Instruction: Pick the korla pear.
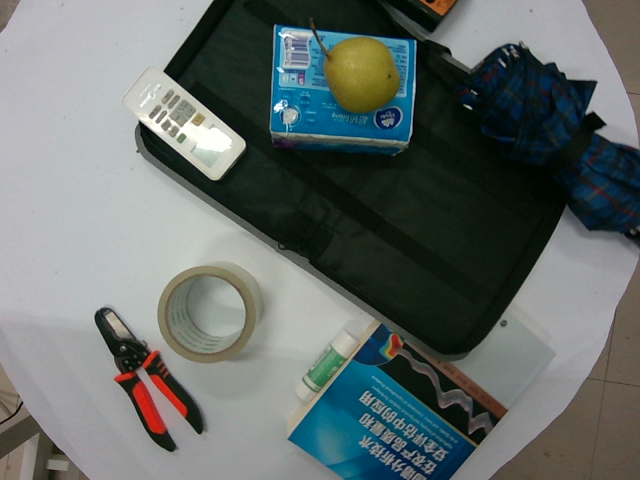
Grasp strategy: vertical